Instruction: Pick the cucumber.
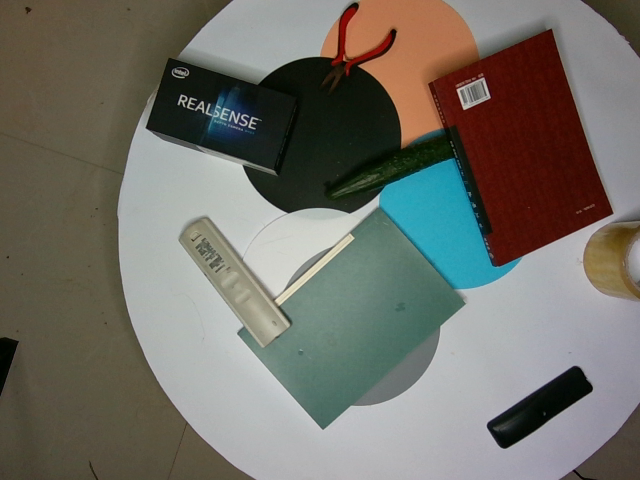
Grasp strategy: vertical